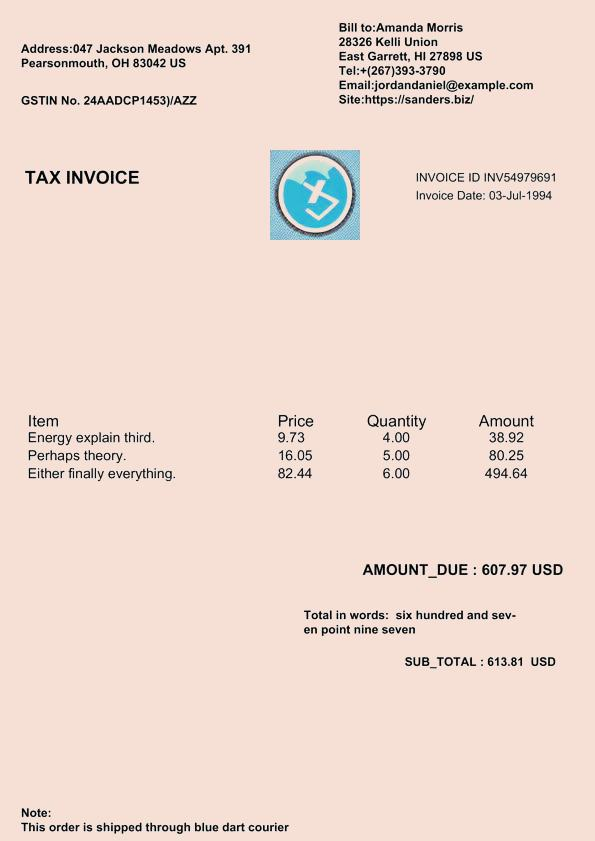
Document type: Invoice